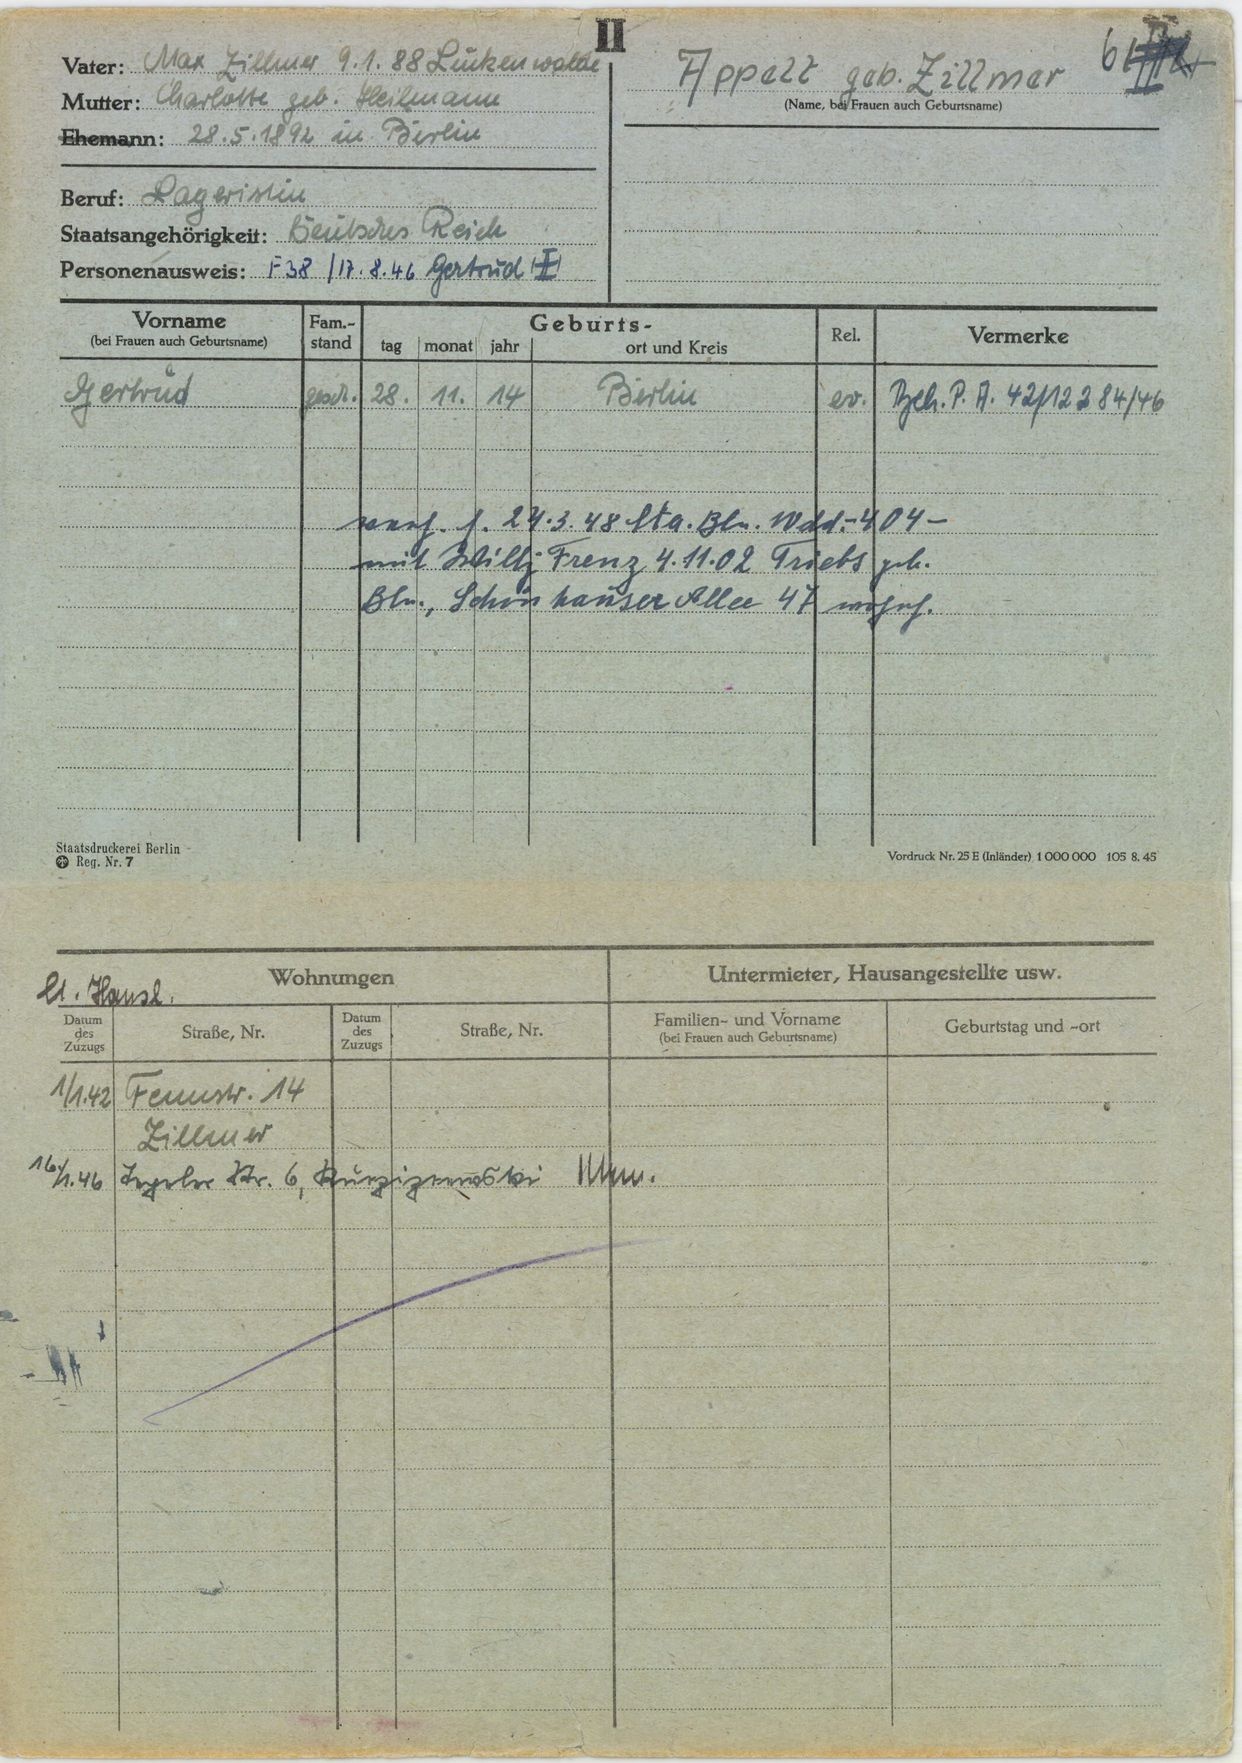
Appelt geb. Zillmer